Question: How is the property described in the document?
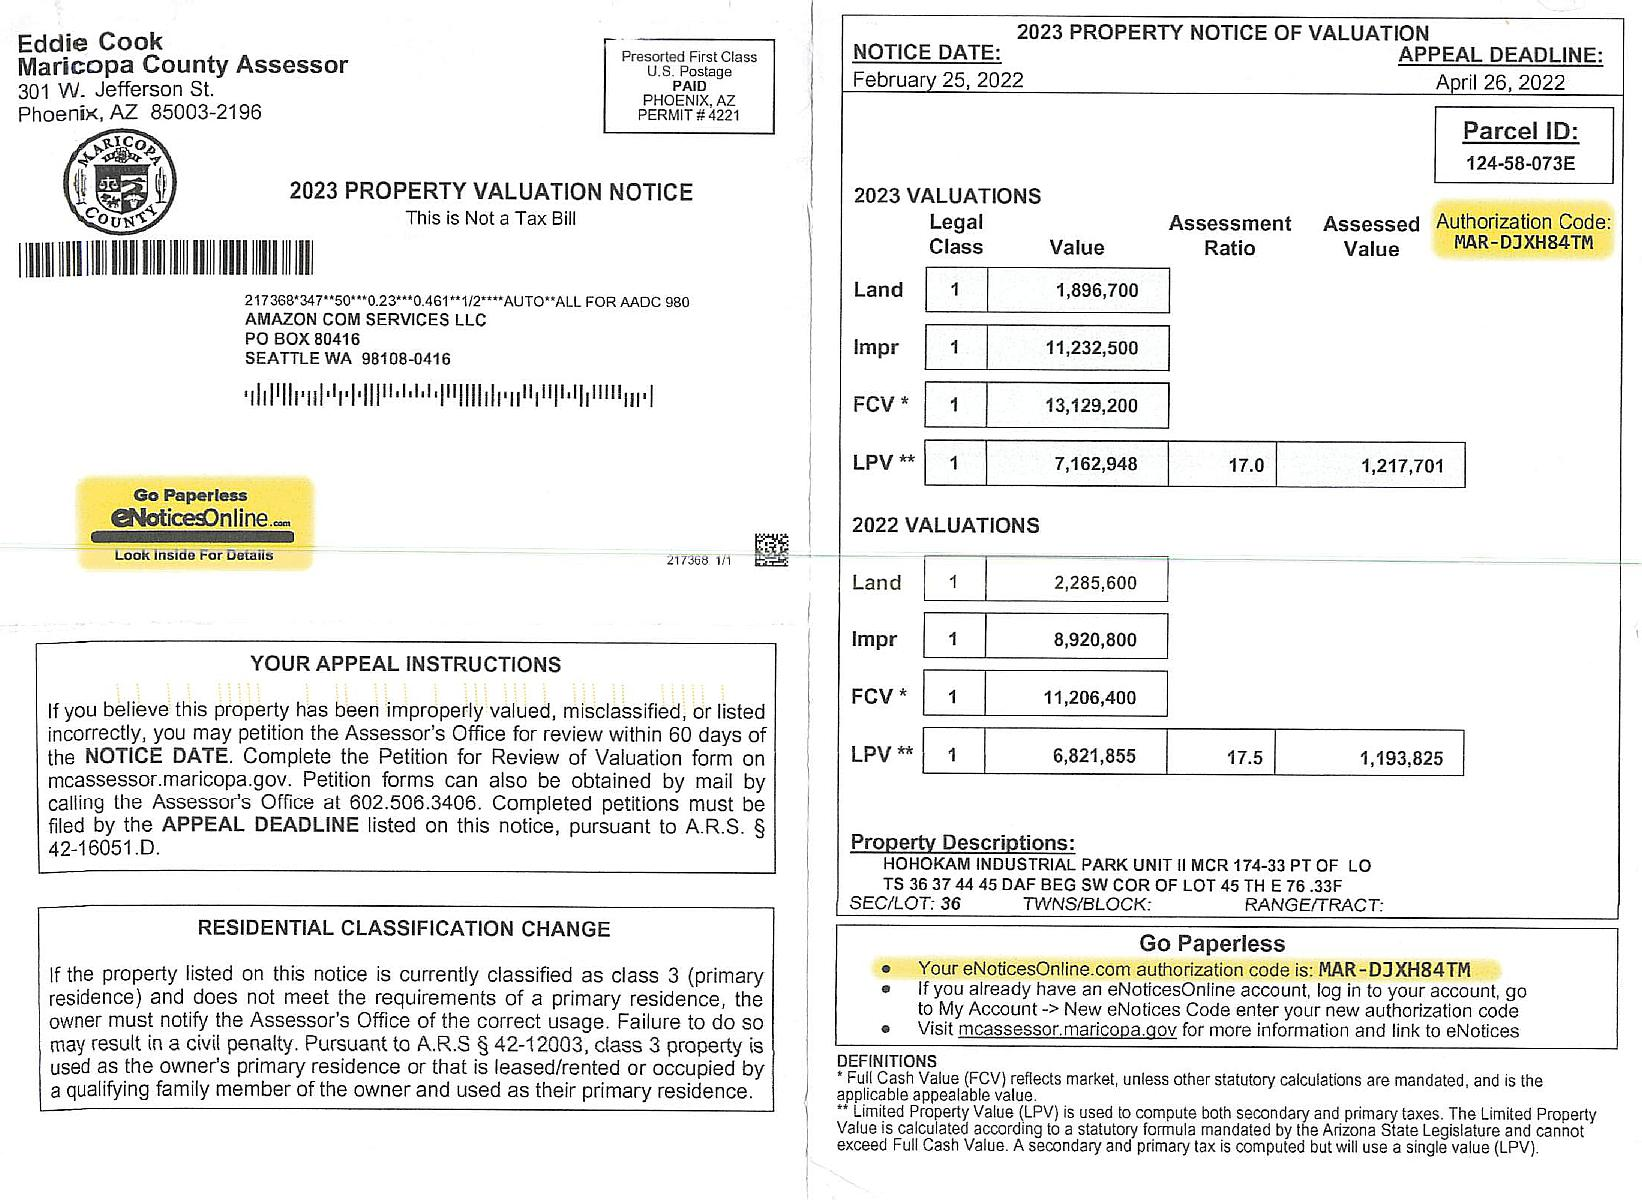
Answer: "HOHOKAM INDUSTRIAL PARK UNIT"